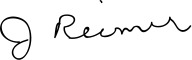
Signature of: jan reimer